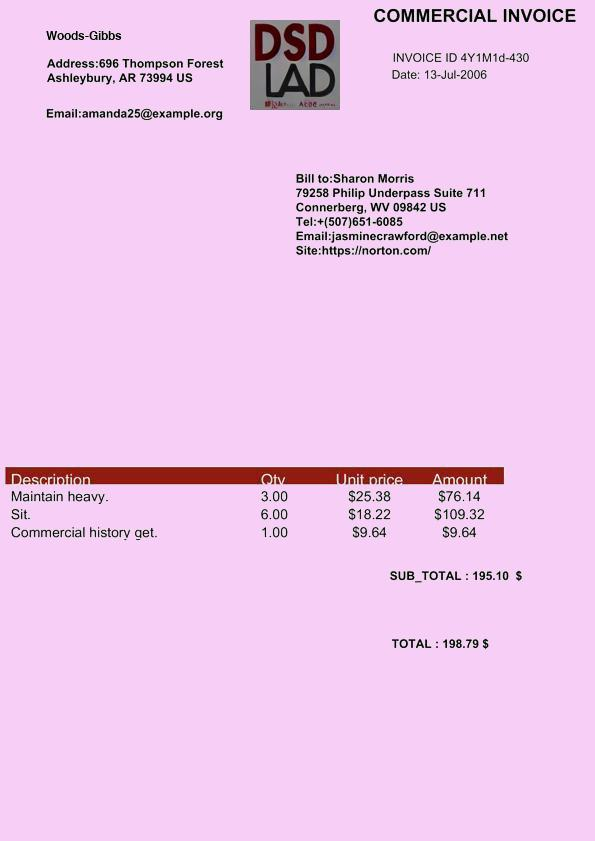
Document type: Invoice